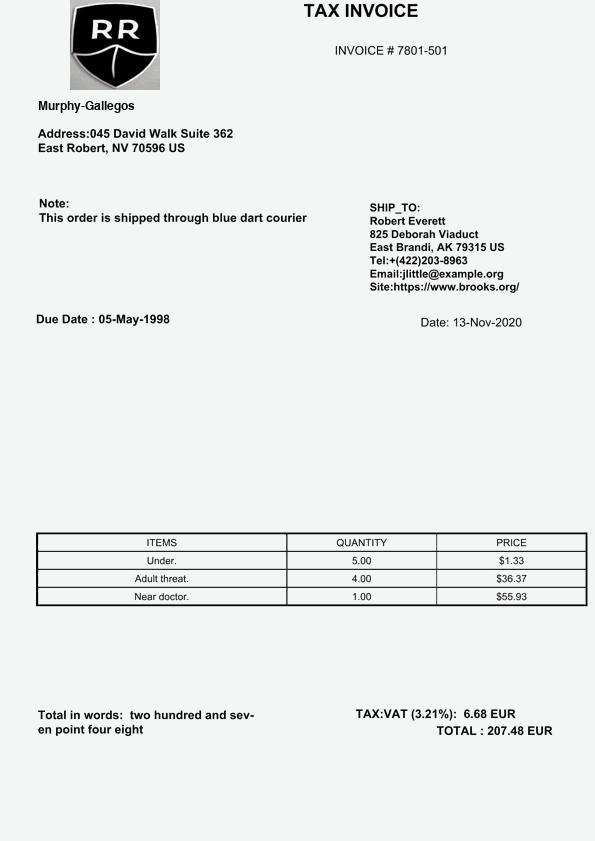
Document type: Invoice